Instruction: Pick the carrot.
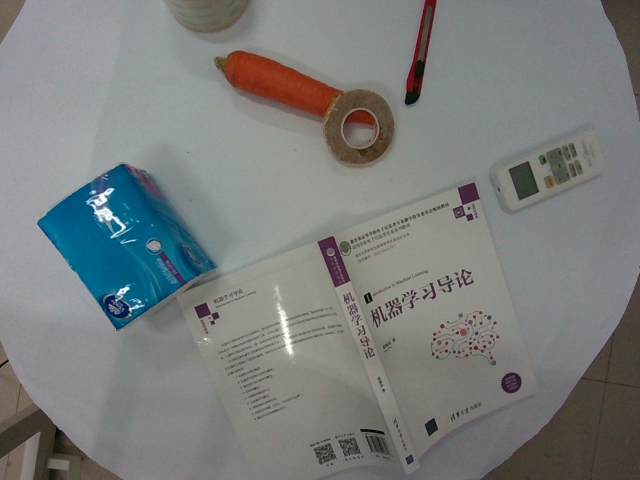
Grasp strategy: vertical